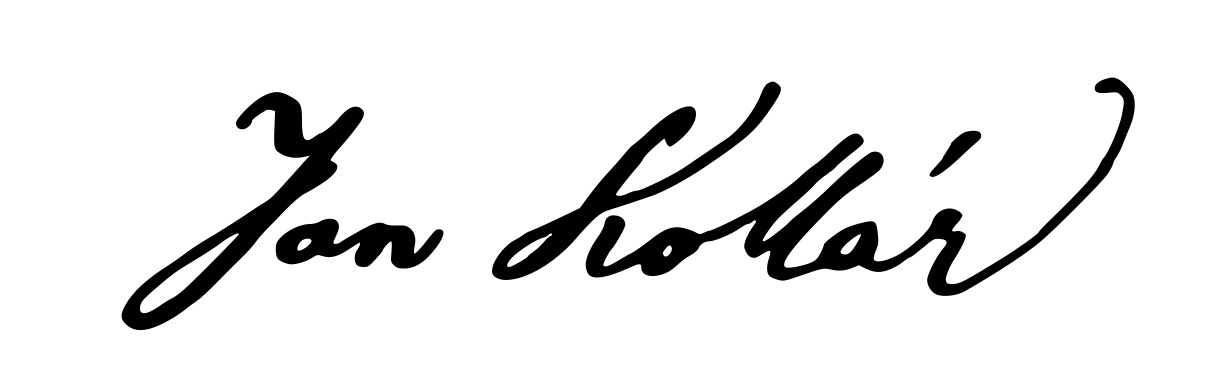
Signature of: ján kollár